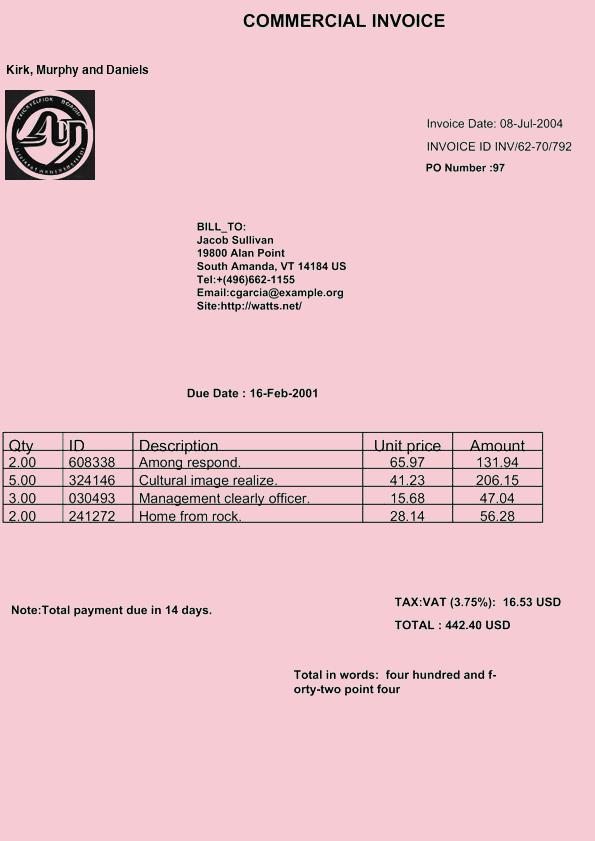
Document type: Invoice